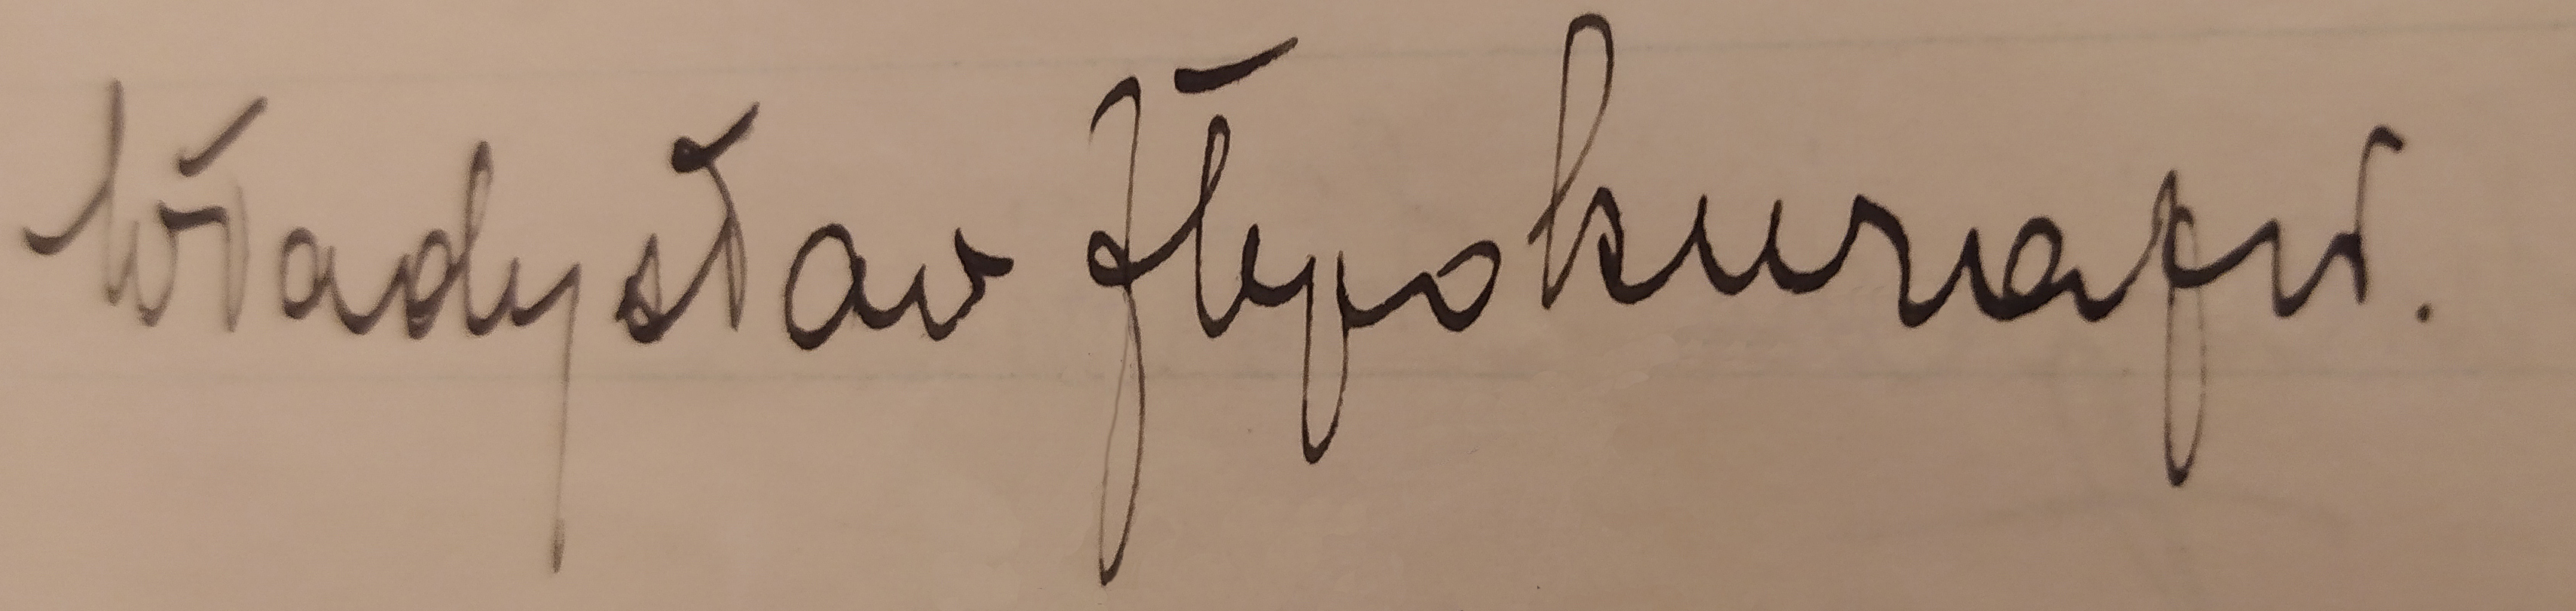
Signature of: władysław stepokura